Question: What was observed in the imaging?
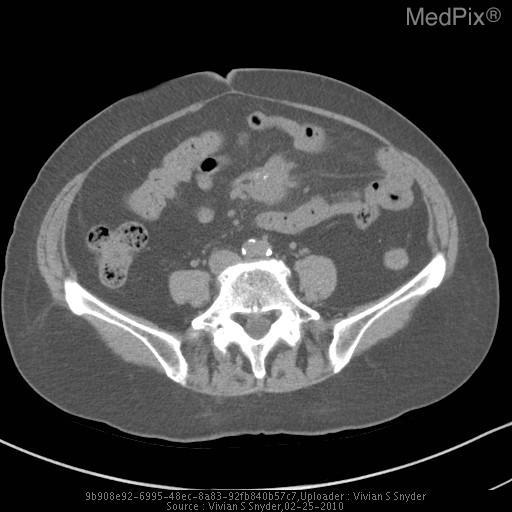
Answer: The imaging shows Mesenteric carcinoid tumor with areas of calcification. Mesenteric Carcinoid Tumor.